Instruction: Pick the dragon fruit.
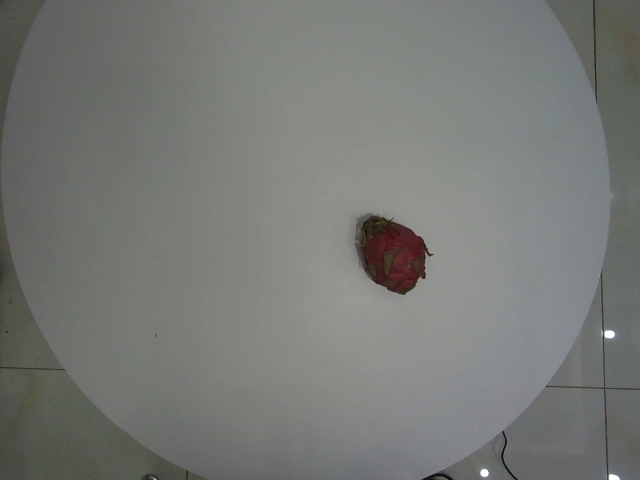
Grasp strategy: vertical